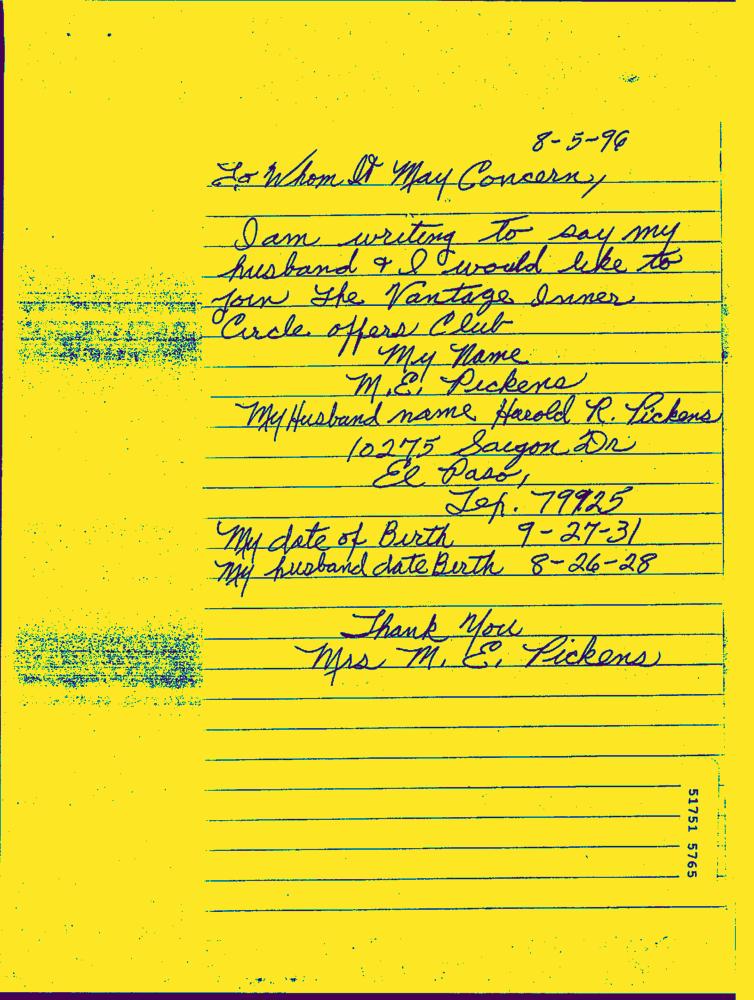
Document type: Hand-Written